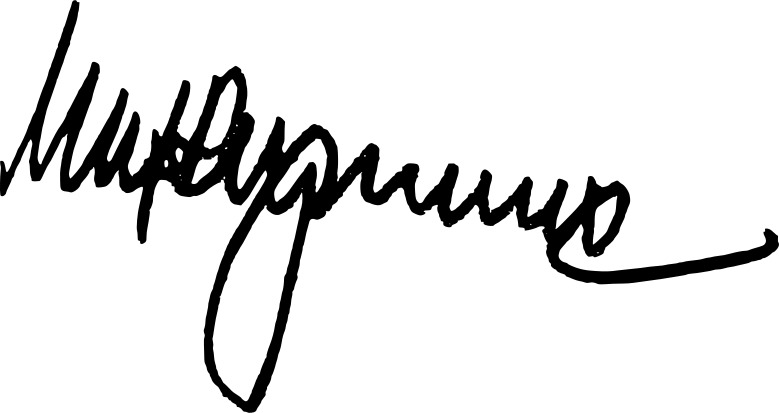
Signature of: mikhail kirponos